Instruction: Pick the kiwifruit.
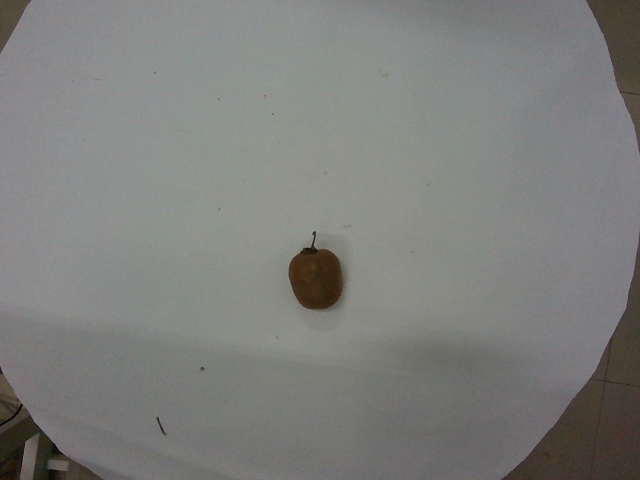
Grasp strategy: vertical